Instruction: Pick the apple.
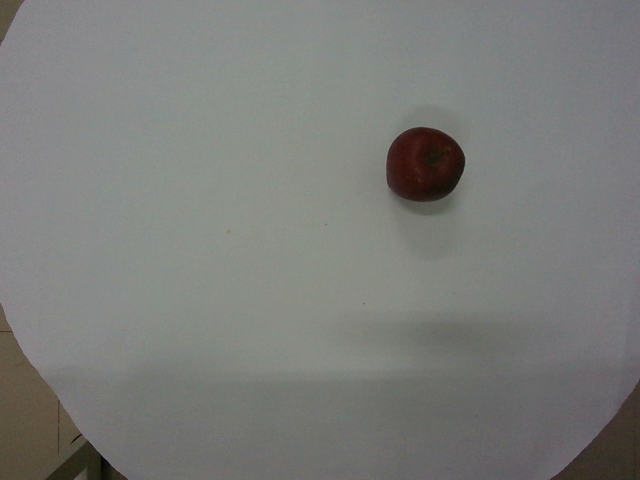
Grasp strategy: vertical